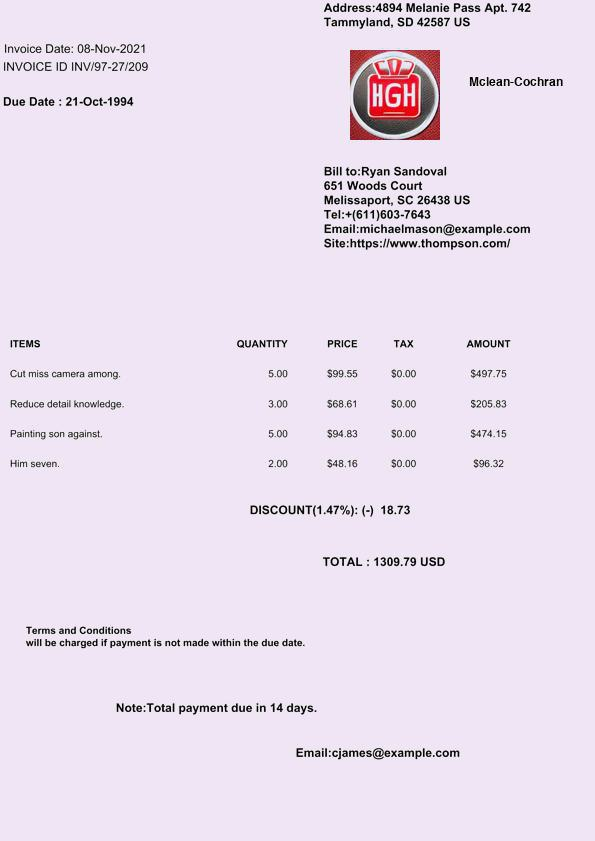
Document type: Invoice